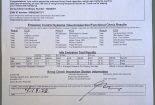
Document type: Invoice